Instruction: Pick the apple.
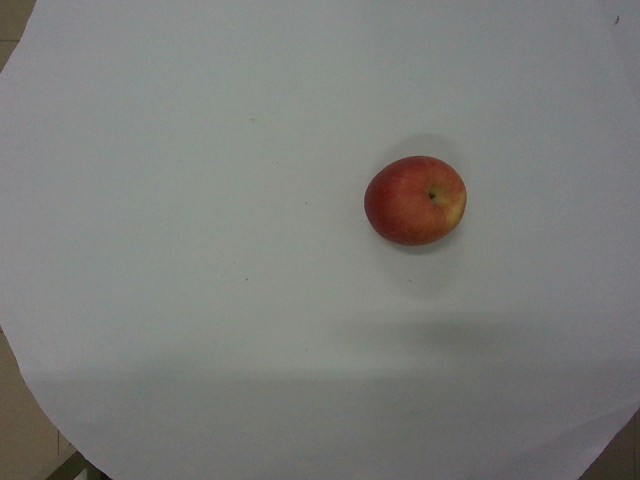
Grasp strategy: vertical